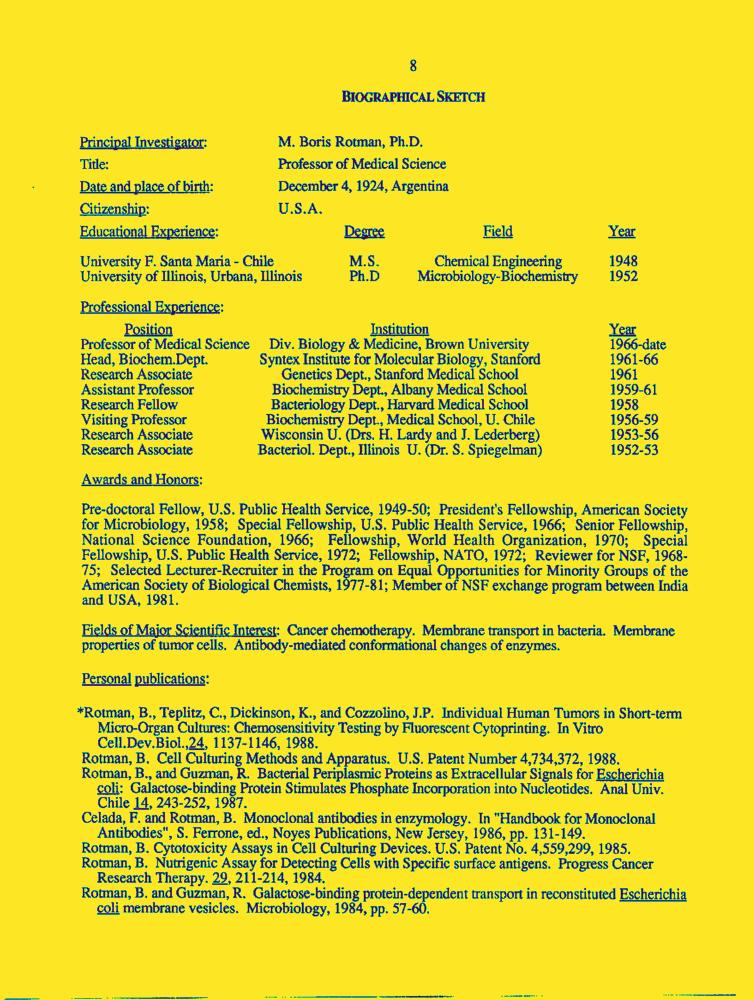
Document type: Resume-Doc